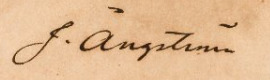
Signature of: johan ångström